Question: What is the potential diagnosis?
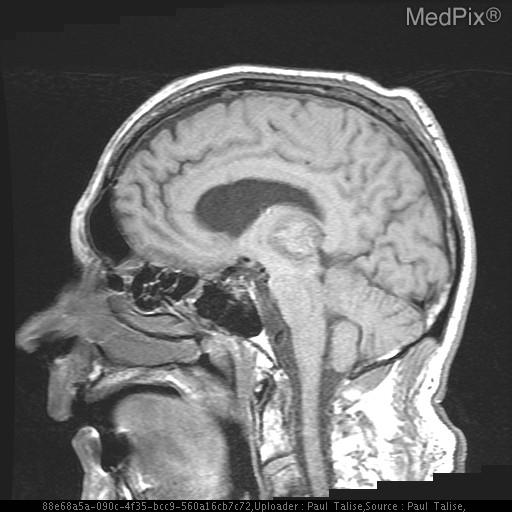
Answer: The possible diagnosis includes Hemorrhagic infarction
 Hemorrhagic neoplasm
 Septic embolism
 AV malformation
 Amyloid angiopathy
 Blood dyscrasia
 Anticoagulants/Thrombolytic therapy
 CNS infection (eg, herpes simplex encephalitis)
 Mycotic aneurysm
 Vasculitis
 Drugs (cocaine, amphetamines).